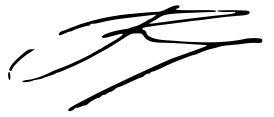
Signature of: frederick ii of prussia